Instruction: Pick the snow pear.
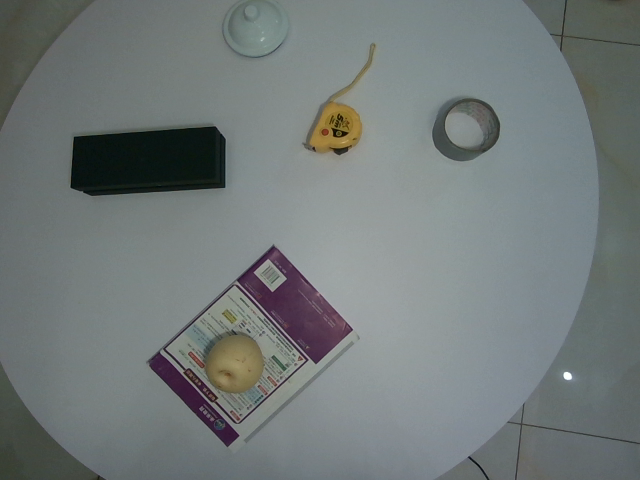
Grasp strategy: vertical